Question: What is the main concern?
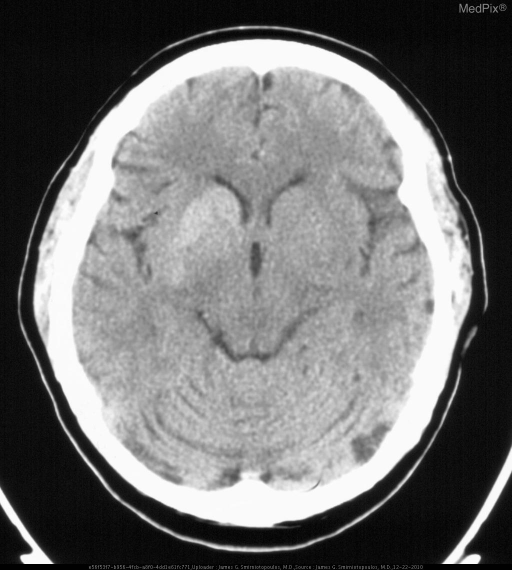
Answer: The findings suggest » CT (acute)
•  abnormal hyper-attenuation in the right basal ganglia
   (putamen and caudate head)
•  old left basal ganglia lacunar infarct
•  bilateral cerebellar wedge lesions

» MRI (subacute - 3 days)
•  T1W hyperintensity in the same region as hyper-attenuation on CT
   (putamen and caudate head)
•  T2W hypointensity in basal ganglia - putamen and caudate head. Abnormal hyperattenuation in the right basal ganglia.  This is "anatomic" in size and shape, corresponding to the lenticular nucleus and the head of the caudate nucleus.. The patient might have a history of This previously healthy 50 y.o. woman presents with the acute onset of left sided hemichorea..